Question: What is the suspected problem?
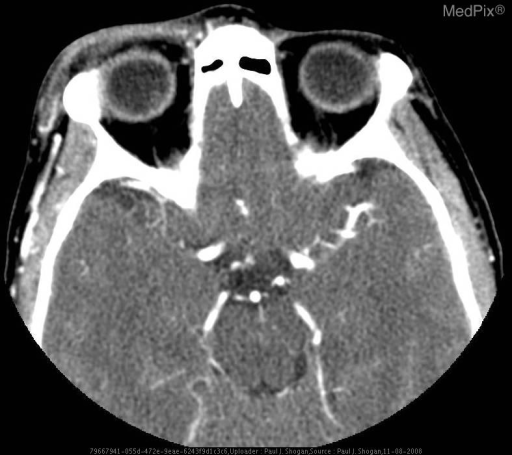
Answer: The findings suggest Contrast enhanced axial and coronal CT images reveal abnormal infiltration and thickening of the right preseptal soft tissues, extending into the right medial canthus. No postseptal extension is noted.  No peripheral enhancing fluid collections are seen.   Additionally, images demonstrate an enhancing lentiform mass along the superoposterior aspect of the right globe.. Contrast enhanced axial and coronal CT images reveal abnormal infiltration and thickening of the right preseptal soft tissues, extending into the right medial canthus. No postseptal extension is noted.  No peripheral enhancing fluid collections are seen.. The patient might have a history of 58 yo woman with orbital cellulitis preceded by open lesion inferior to right eye..